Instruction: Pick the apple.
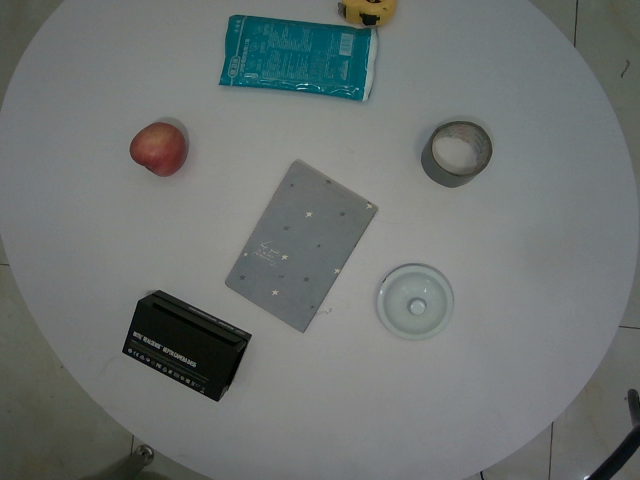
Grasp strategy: vertical